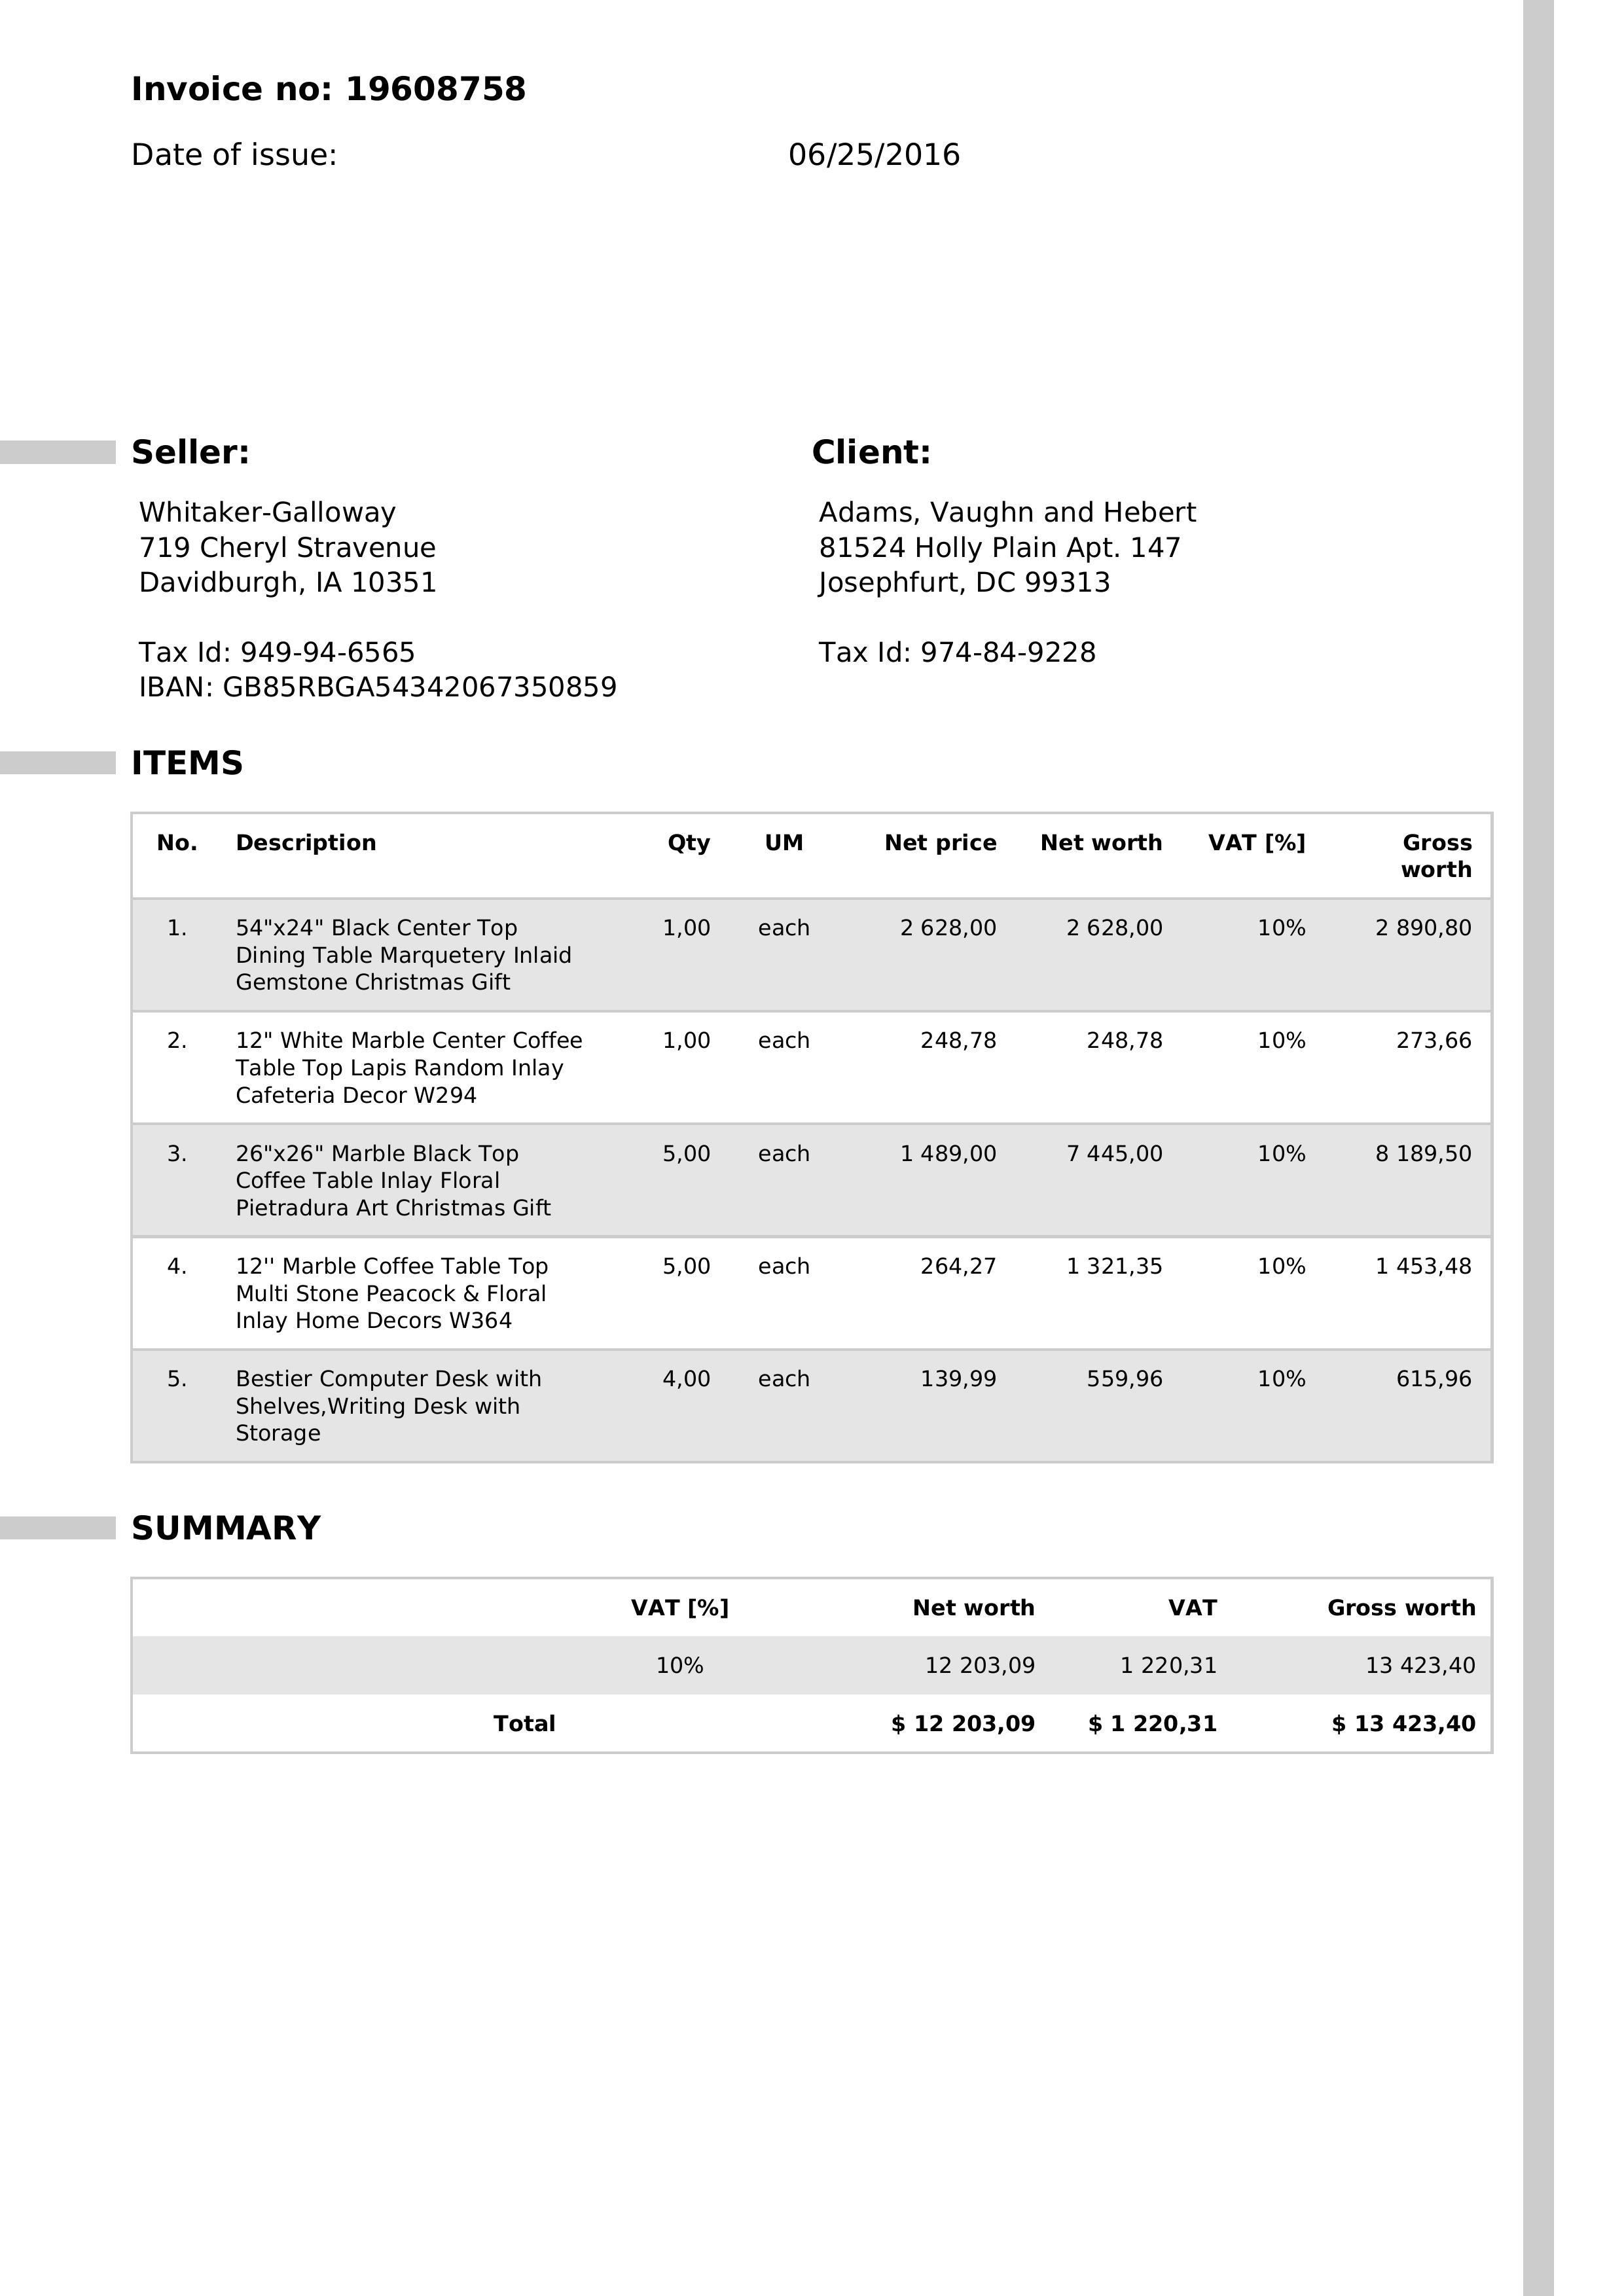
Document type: Invoice